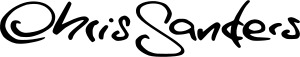
Signature of: chris sanders